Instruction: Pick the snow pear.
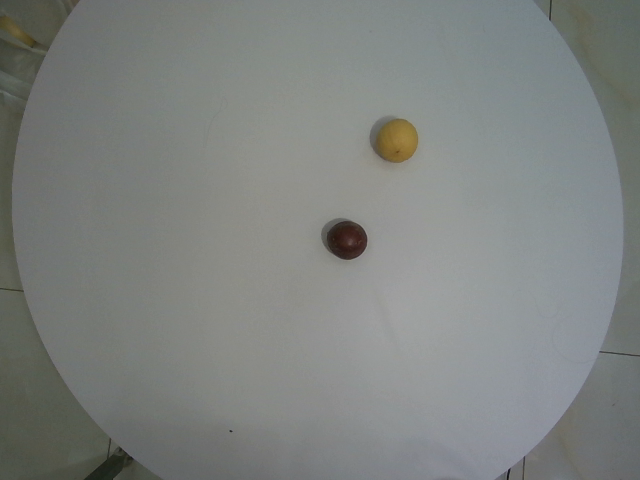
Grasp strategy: vertical